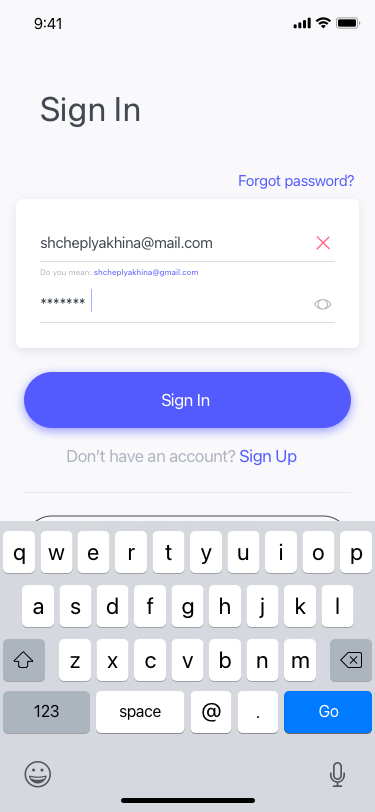
Text in this UI design:
Sign In with Google
Sign In
shcheplyakhina@mail.com
Do you mean: shcheplyakhina@gmail.com
*******
Forgot password?
Sign In
Don’t have an account?
Sign Up